Question: What are the imaging findings?
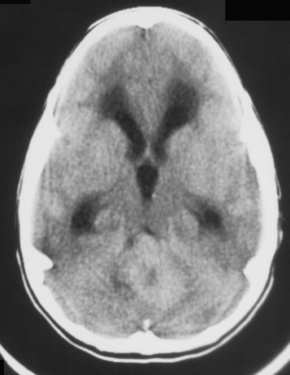
Answer: The imaging shows Contrast and Non-contrast study of the head:  Turning attention to the non-contrast study first, the most striking finding is the extent of hydrocephalus, with dilatation of both lateral ventricles and third ventricle. Looking at images three and four, there is an obvious hyperdense mass in the posterior fossa in the midline, obliterating the fourth ventricle. There seems to be hypodense regions in the center of the mass, suggesting central necrosis or cyst. Compression of the brainstem anteriorly is also evident There is no evidence of calcification, and both internal auditory canals are normal, and there are no cortex lesions. The contrast exam shows enhancement of the mass in a uniform manner. Vascularity is otherwise normal. Most striking finding is the extent of hydrocephalus, with dilatation of both lateral ventricles and third ventricle. Looking at images three and four, there is an obvious hyperdense mass in the posterior fossa in the midline, obliterating the fourth ventricle. There seems to be hypodense regions in the center of the mass, suggesting central necrosis or cyst. Compression of the brainstem anteriorly is also evident There is no evidence of calcification, and both internal auditory canals are normal, and there are no cortex lesions..